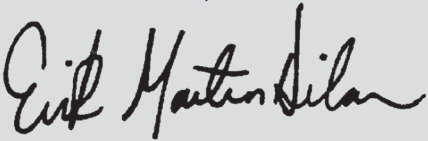
Signature of: erik martin dilan